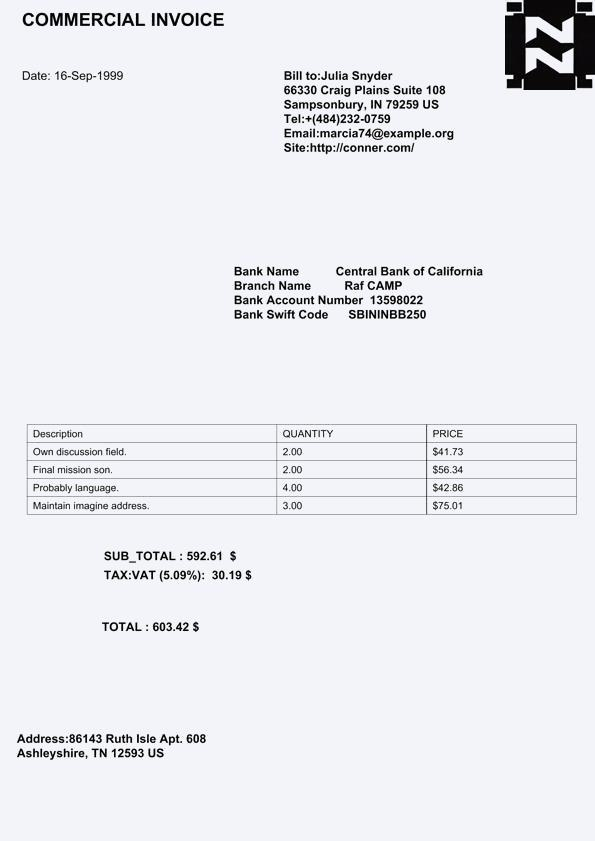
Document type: Invoice